Question: Explain the disease:
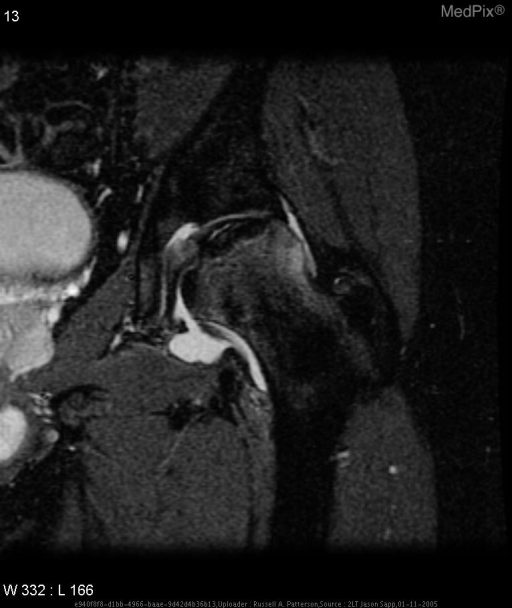
Answer: The disease is discussed as: Avascular necrosis of the hip may be a difficult diagnosis to make when a patient first presents with hip pain or mild gait abnormalities.  Initial radiographs of the hips may not show any changes, as in this case.  Therefore, clinical suspicion should be high for this disorder in a patient whose history suggests the diagnosis.  Avascular necrosis is caused by a number of etiologies including femoral neck fracture, alcohol use, sickle cell disease, systemic lupus erythematosus, radiation treatment, and prolonged corticosteroid administration, as in this patient.  Steroids have been implicated in about 20 to 35 percent of cases.  The occurrence also appears to be directly related to the dosage level and duration of the medication.  In decreasing order of frequency, the most common locations of steroid-induced avasular osteonecrosis are the femoral head, humeral head, the distal end of the femur, and the proximal part of the tibia.

The pathogenesis of steroid-induced osteonecrosis is unclear.  However several mechanisms have been proposed and include both mechanical and vascular etiologies.  Osteoporosis resulting in microfractures and later bone collapse is one mechanical theory.  Vascular compromise due to hyperviscosity, vasculitis, fat embolization, and compression from marrow accumulation of relatively inelastic fat cells are also other possible causes.

The most common presenting symptom of avascular necrosis is pain.  Groin pain and less commonly thigh and buttock pain are seen in patients with femoral head involvement.  Patients may also complain of pain upon weight bearing.  Thirty to fifty percent have bilateral involvement.  Physical exam usually is nonspecific and may demonstrate limited range of motion particularly in abduction and internal rotation.

Radiographic evaluation of a patient with suspected osteonecrosis includes an AP and frog-leg radiograph of both hips.  As mentioned above, the initial radiographs may not show any evidence of disease.  Subsequently, radiographic findings show sclerosis, indistinctive trabecular pattern, and patchy osteoporosis.  Progressive radiograph findings include a crescentic subchondral line indicative of subchondral collapse, segmental flattening of the femoral head, and ultimately joint space narrowing, acetabular degenerative changes, and collapse of the femoral head.

MR imaging is the most sensitive test for detecting avascular necrosis.  As with this patient, MR imaging showed evidence of osteonecrosis prior to the radiographs.  T1-weighted images typically show a line of low signal intensity, which corresponds to the presence of granulation tissue and sclerotic bone.  T2-weighted images typically demonstrate a double line sign, which consists of a narrower line of low signal intensity that corresponds to bone sclerosis and an inner zone of high signal intensity that corresponds to granulation tissue.

References
LaPorte et al.  “Multifocal Osteonecrosis.”  Journal of Rheumatology.  25(10), Oct 1998, pp 1968-74.
Donald Resnick.  Diagnosis of Bone and Joint Disorders.  Philadelphia: W.B. Saunders Co. 2002. pp. 3599-3637